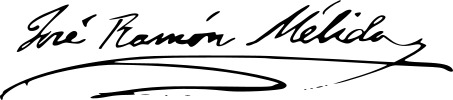
Signature of: josé ramón mélida